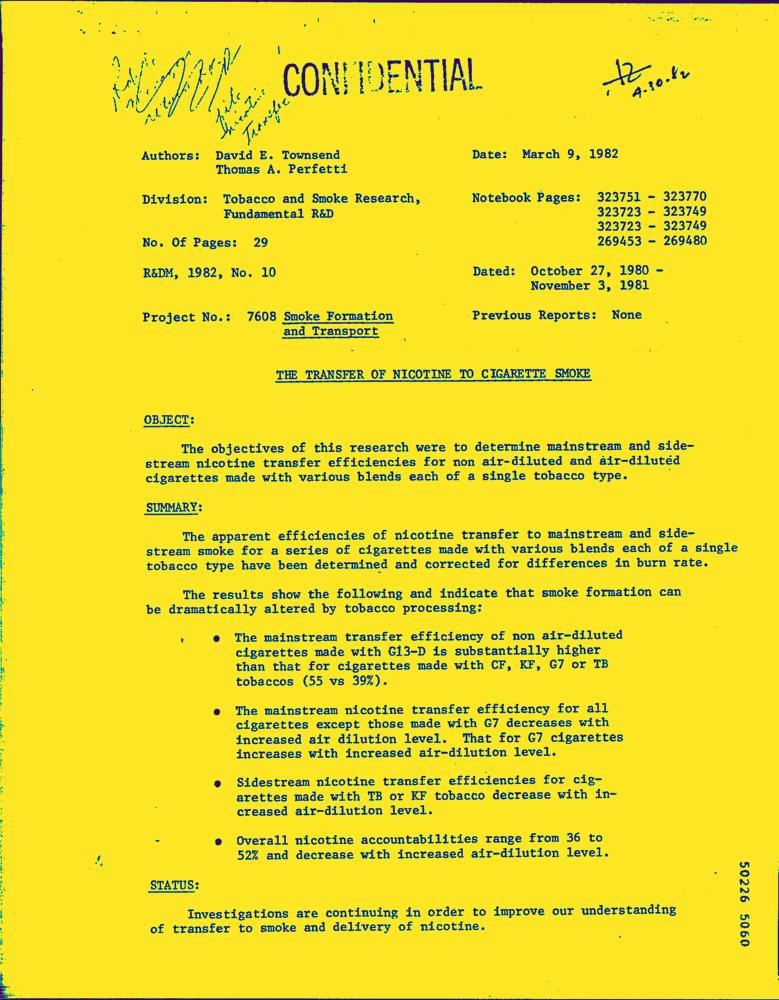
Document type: Letter-Doc